Question: How is the history relevant to the case?
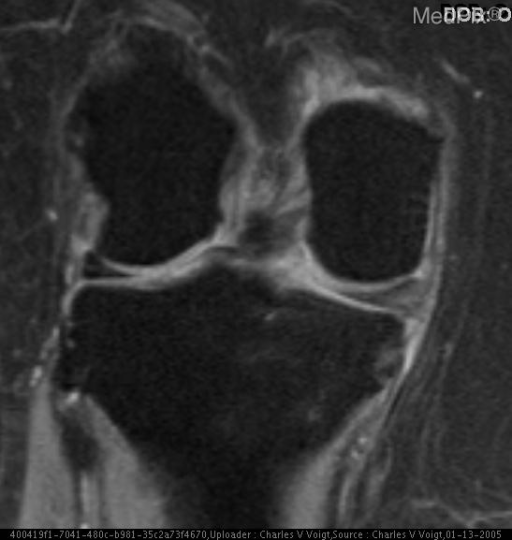
Answer: The patient's history of 65 y/o with longstanding right knee pain is key in understanding the case.